Question: What was observed in the imaging?
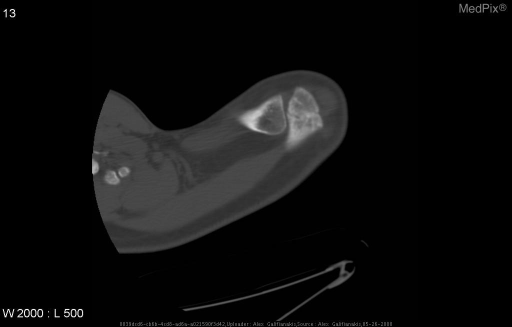
Answer: The imaging shows Plain radiographs demonstrate a subtle lucency in the acromion.  A CT ordered to rule out fracture clearly demonstrates a congentially unfused acromion. CT demonstrates unfused meso-acromion and meta-acromion..